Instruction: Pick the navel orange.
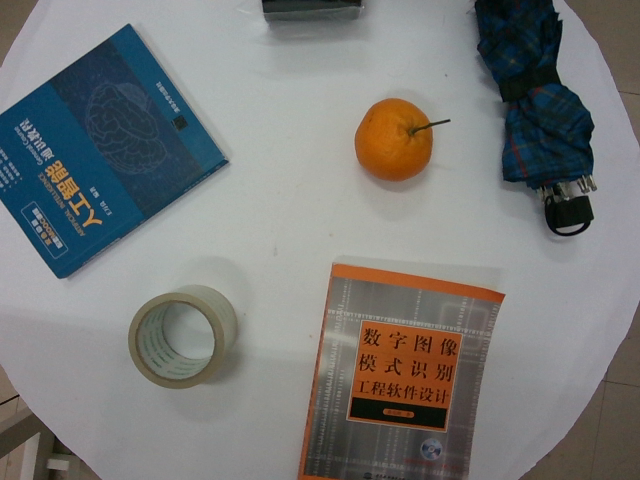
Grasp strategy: vertical